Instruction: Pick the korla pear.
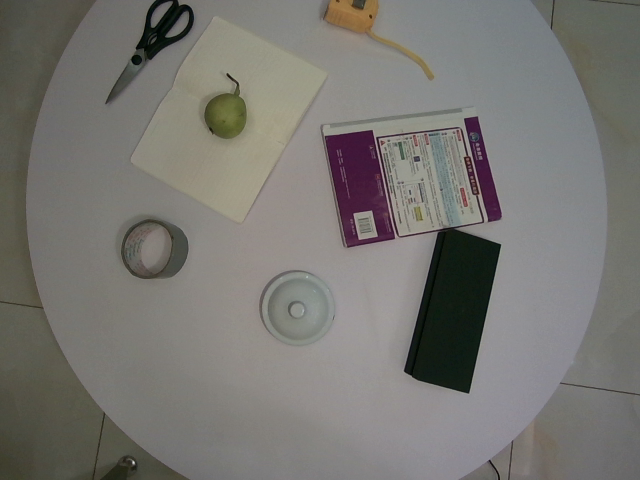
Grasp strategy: vertical